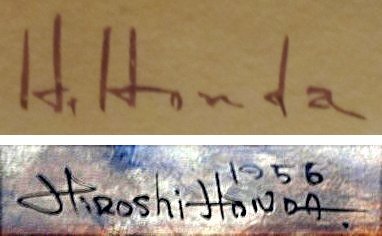
Signature of: hiroshi honda